Question: Talk about the condition:
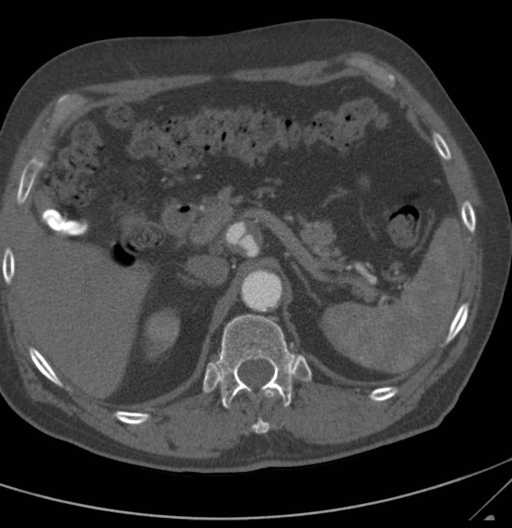
Answer: The disease is discussed as: Celiac trunk, abdominal aorta, & the iliac arteries are all prone to get aneurysms and may all develop over time together.

An aneurysm is a focal dilation of a arterial vasculature with regard to the primary or adjacent artery. In the abdomen the most typical aneurysm is an abdominal aortic aneurysm (AAA) which is defined as an aortic diameter that should have a normal value at the level of the renal arteries of ranging from 1.4 to 3.0 cm with the average typically being 2.0cm. (1,2). Iliac aneurysms may be associated with AAA about 16% of the time (3) and most of the time it involves the common iliac artery. However, celiac artery aneurysms are one of the more uncommon forms of splanchnic artery aneurysm (4). The celiac trunk gives rise to the left gastric, common hepatic, and splenic arteries.

As in this case, AAA most often occur in the segment of aorta between the renal and inferior mesenteric arteries. Typically, unlike dissecting thoracic "aneurysms," abdominal aortic aneurysms involve all layers of the aorta and do not usually create an intimal flap or false lumen as in this case. Mural thrombus may also develop due to poor blood flow/movement through the aneurysm as seen in the celiac artery aneurysm in this case.

The most common risk factors for developing abdominal aneurysms include age (>60), smoking, sex (>males), race (2x more common in whites as opposed to blacks), atherosclerosis, hypertension, and family history. The USPSTF recommends that men ages 65 – 75 who smoke should get a one time screen for AAA via the preferred modality of real-time ultrasonography (5). CT and MRI are alternative imaging modalities that may also be used.